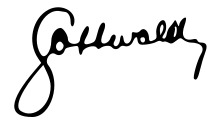
Signature of: klement gottwald